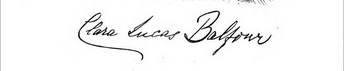
Signature of: clara lucas balfour